Question: What is the appraised value of the property as recorded in the document?
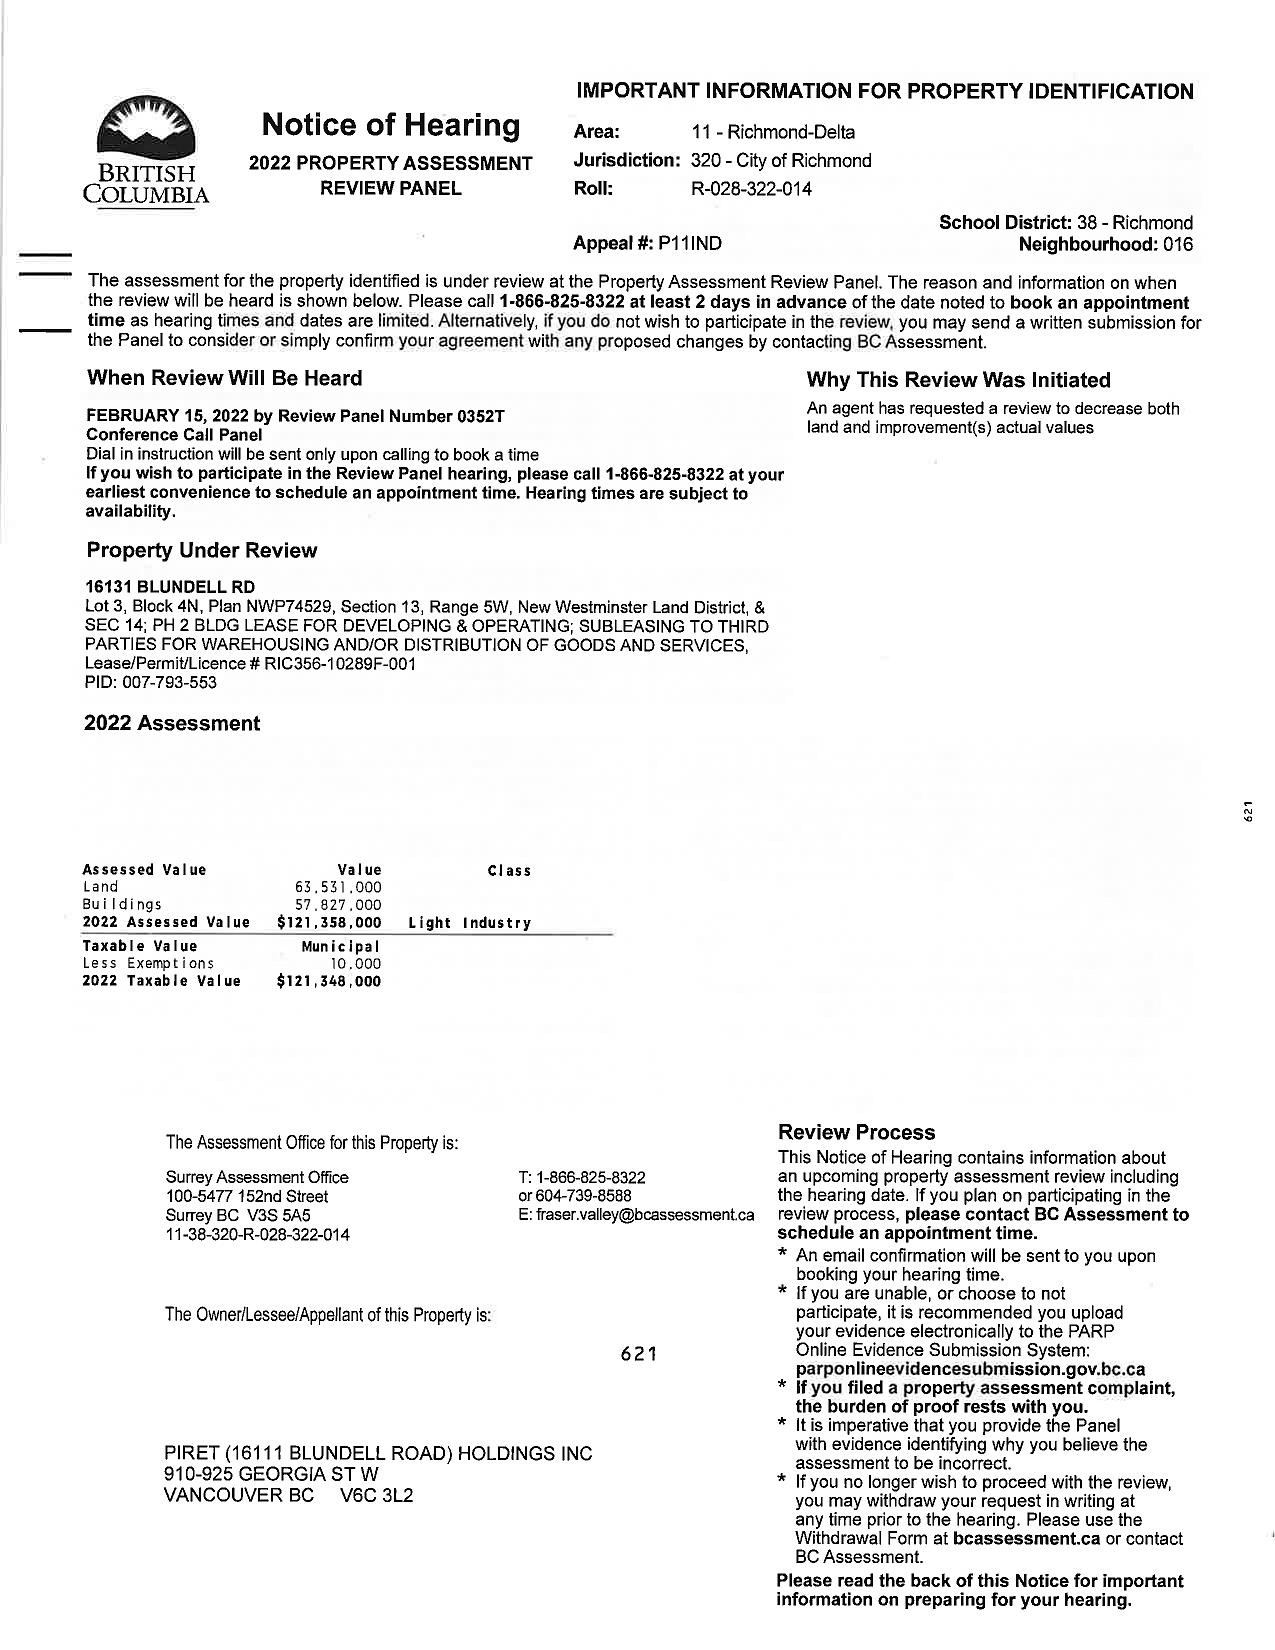
Answer: "$121,348,000 "